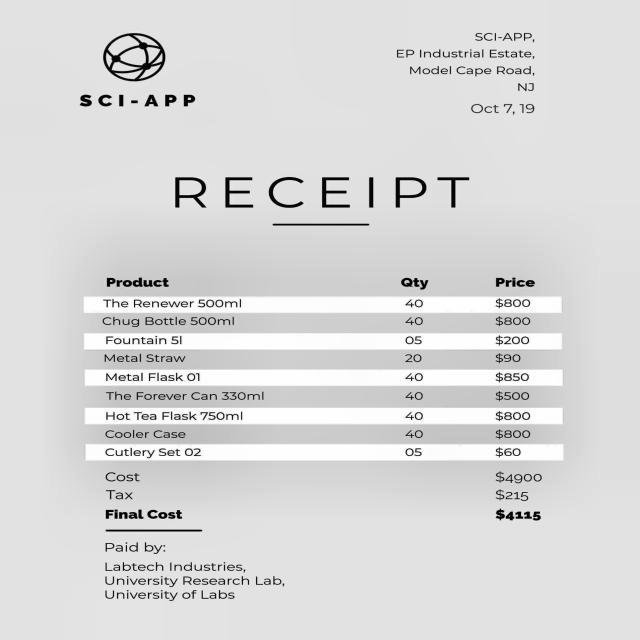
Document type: Invoice